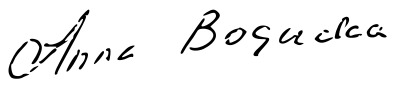
Signature of: anna bogucka